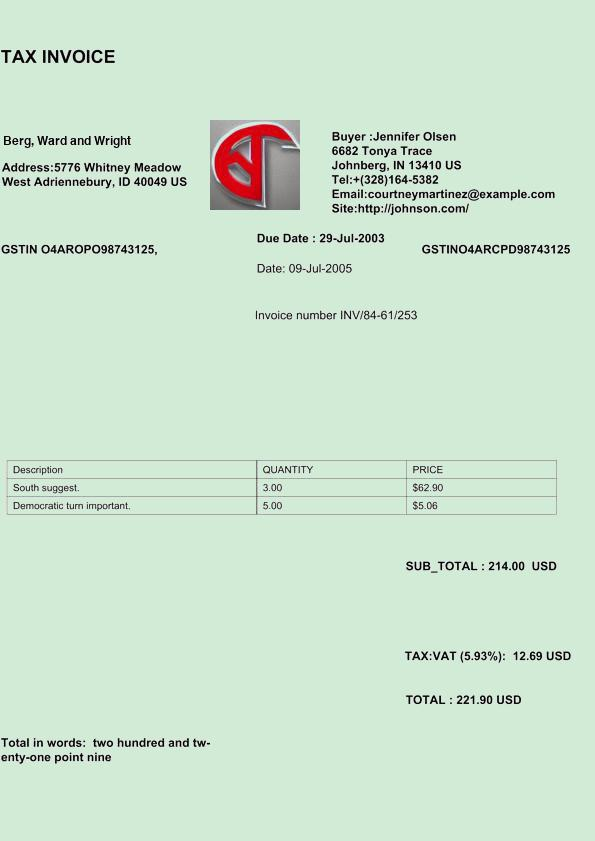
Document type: Invoice